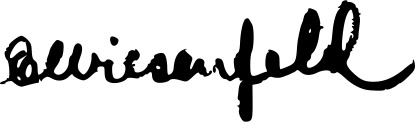
Signature of: edvardo wiesenfeld